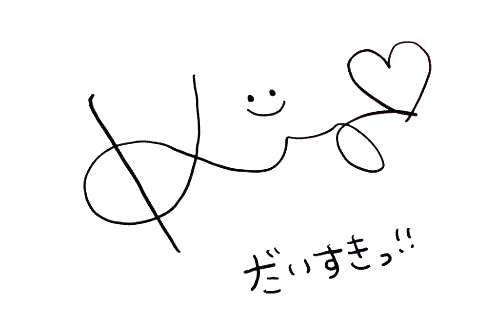
Signature of: minami kojima